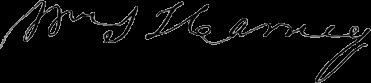
Signature of: william s harney